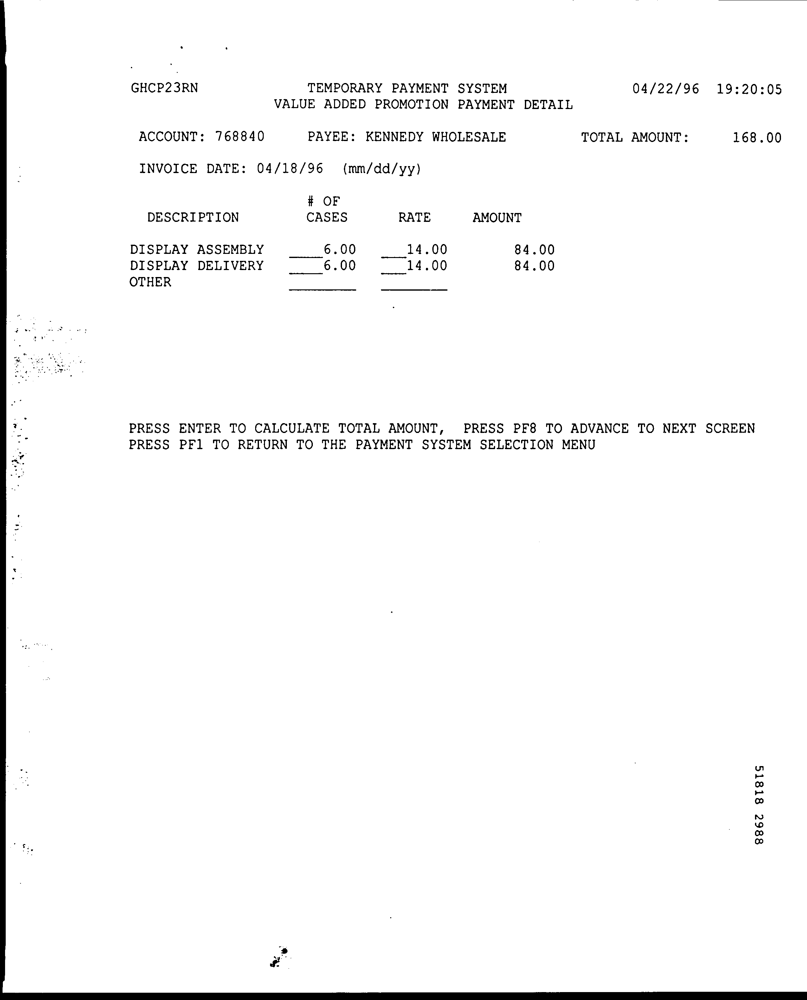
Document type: Invoice